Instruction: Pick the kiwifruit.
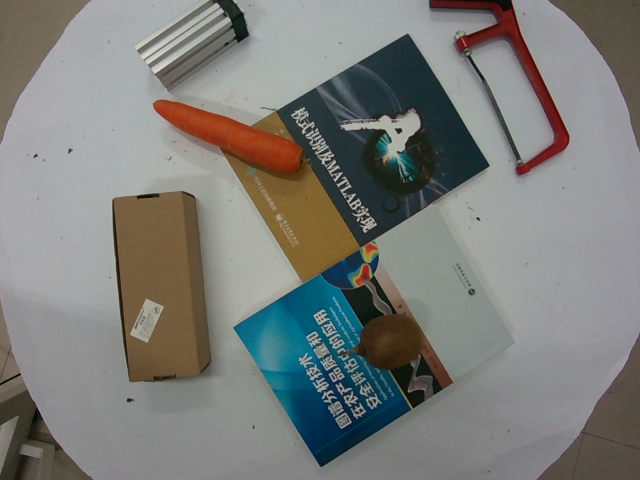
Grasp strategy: vertical